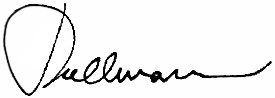
Signature of: michal pullmann